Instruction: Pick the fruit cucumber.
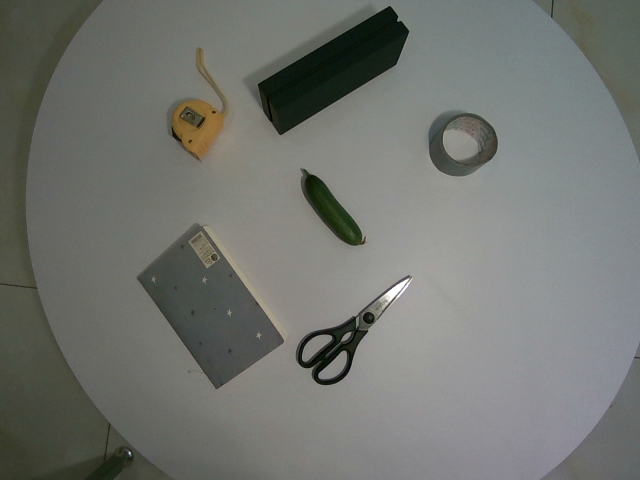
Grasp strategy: vertical